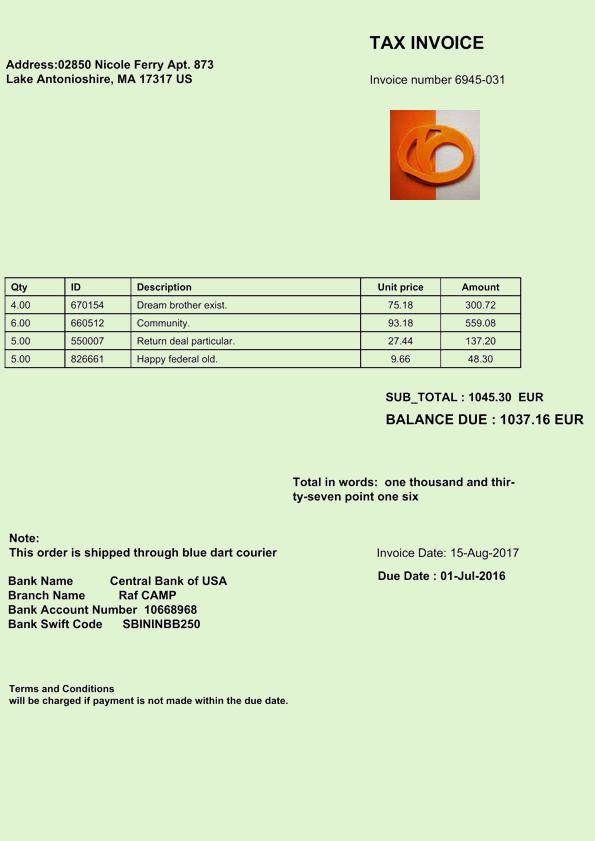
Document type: Invoice